Question: What might the diagnosis be?
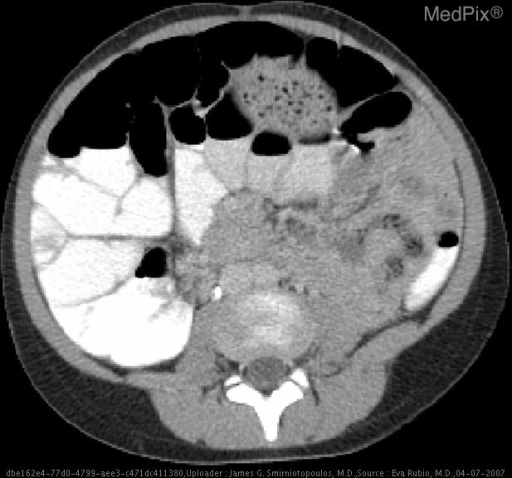
Answer: The possible diagnosis includes •  Abscess
•  Emphysematous gastritis
•  Gastric phlegmon
•  Bezoar.